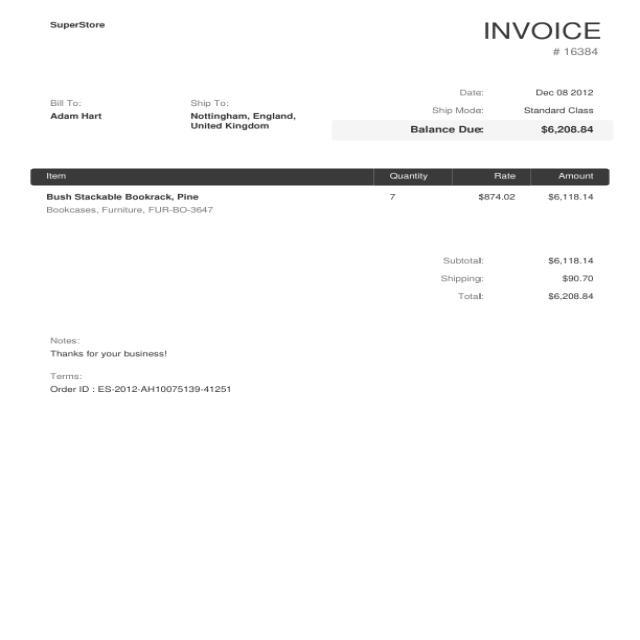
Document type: Invoice